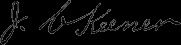
Signature of: john christian keener